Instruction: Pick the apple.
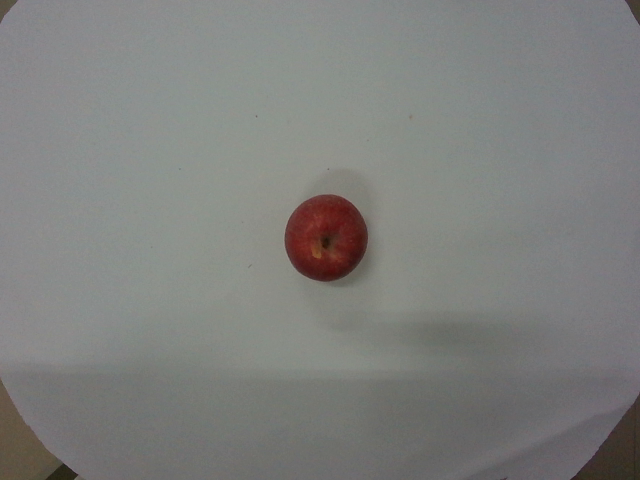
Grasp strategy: vertical